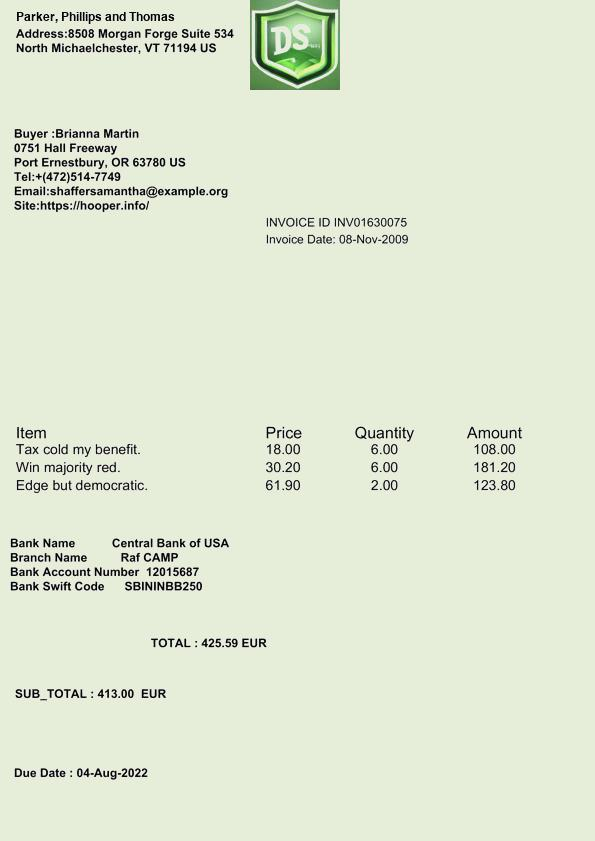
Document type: Invoice